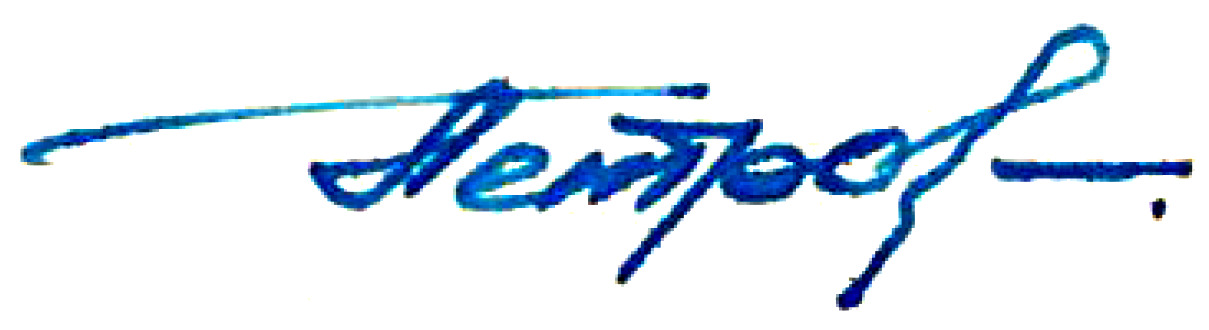
Signature of: nikolai petrov